Question: Explain the disease:
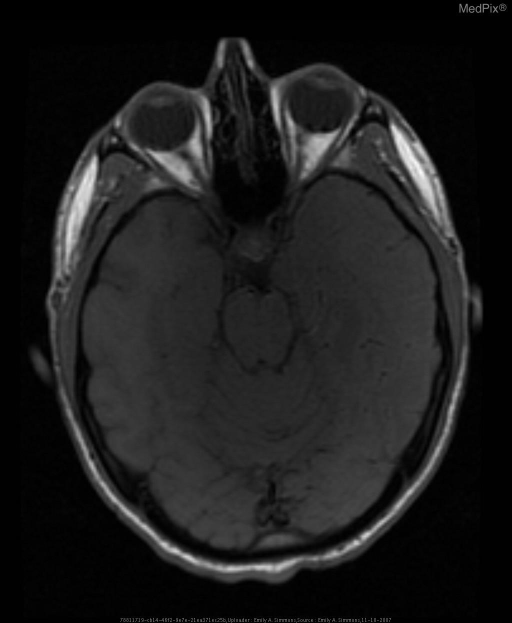
Answer: The disease is discussed as: Lesions/Condition: HSV Encephalitis

Associations/Predisposing  Factors: Prior HSV infection, primarily HSV-2 in neonates and HSV-1 after the neonatal period.

Common  Locations: The limbic region is most freqently involved -  temporal lobes, insula, subfrontal, and cingulate gyri.  Involvlement is usually bilateral, but asymmetric.  In infants and children, the imaging findings may be atypical, with predominant involvement of the cerebral hemispheres.

Demographics: All ages can be affected, however, the highest incidence is in adolescents and young adults.

Histology: May demonstrate mononuclear inflammation, perivascular cuffing, focal inflammatory infiltrates, microglial nodules, necrosis, macrophage infiltration.

Gross  Appearance: Areas of hemorrhagic necrosis may be present.

Radiology: Temporal lobe involvement is the most common finding, and there may be resultant mass effect.  On CT, hypoattenuation may be seen in the temporal lobe, but MRI is the best imaging modality if herpes encephalitis is suspected.

T1 weighted imaging may reveal mass efect and loss of grey white differentiation.  Subacute hemorrhage may be seen, and if present will "bloom" on T2* GRE.  T2 weighted imaging demonstrates increased signal in the involved regions, which is frequently bilateral but assymetric.  There may be restricted diffusion on DWI. On post contrast imaging mild, patchy enhancement may be seen in the early phases.  Meningeal enhancement is occasionally seen, and gyriform enhancement is usually seen 1 week after symptom onset.

Prognosis  and  Treatment: 70% mortality if untreated.  Even with treatment approximately 50% will have neurological deficit.  Standard treatment consists of acyclovir iv 10 mg/kg three times daily for 14-21 days. Treatment should begin as soon as diagnosis suspected, and not delayed for imaging or laboratory confirmation.